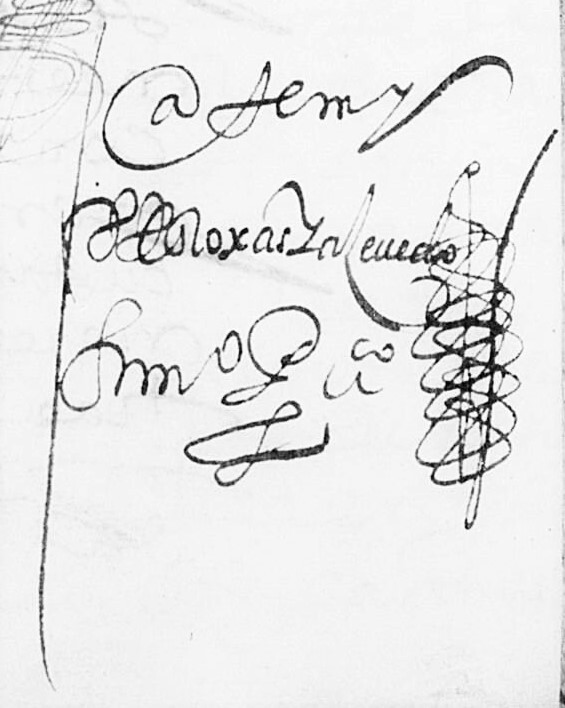
Signature of: pedro de roxas y acevedo